Identify and extract the amount in words, amount in numbers, payee name, cheque date, and bank name from the image.
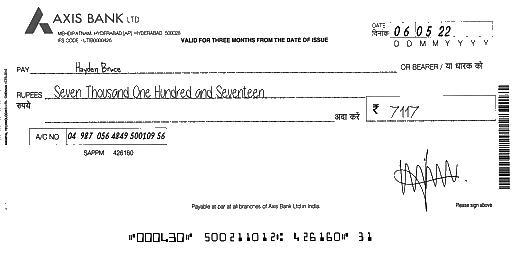
amt_in_words: Seven Thousand One Hundred and Seventeen
amt_in_figures: 7117
payee_name: Hayden Bruce
bank_name: AXIS BANK
cheque_date: 06/05/22